Please extract the written amount, numerical amount, recipient's name, date on the cheque, and the bank's name from the image.
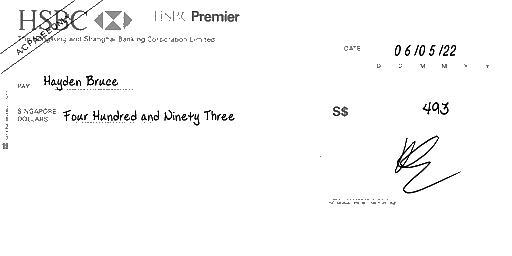
amt_in_words: Four Hundred and Ninety Three
amt_in_figures: 493
payee_name: Hayden Bruce
bank_name: HSBC
cheque_date: 06/05/22